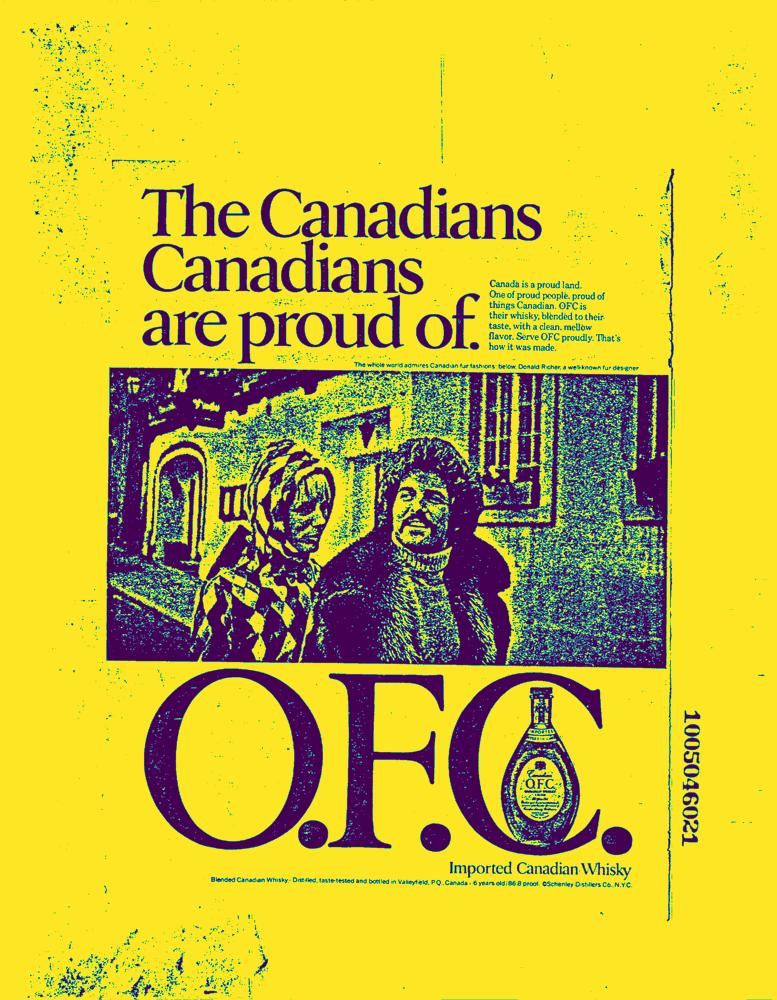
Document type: AD